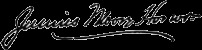
Signature of: junius horner